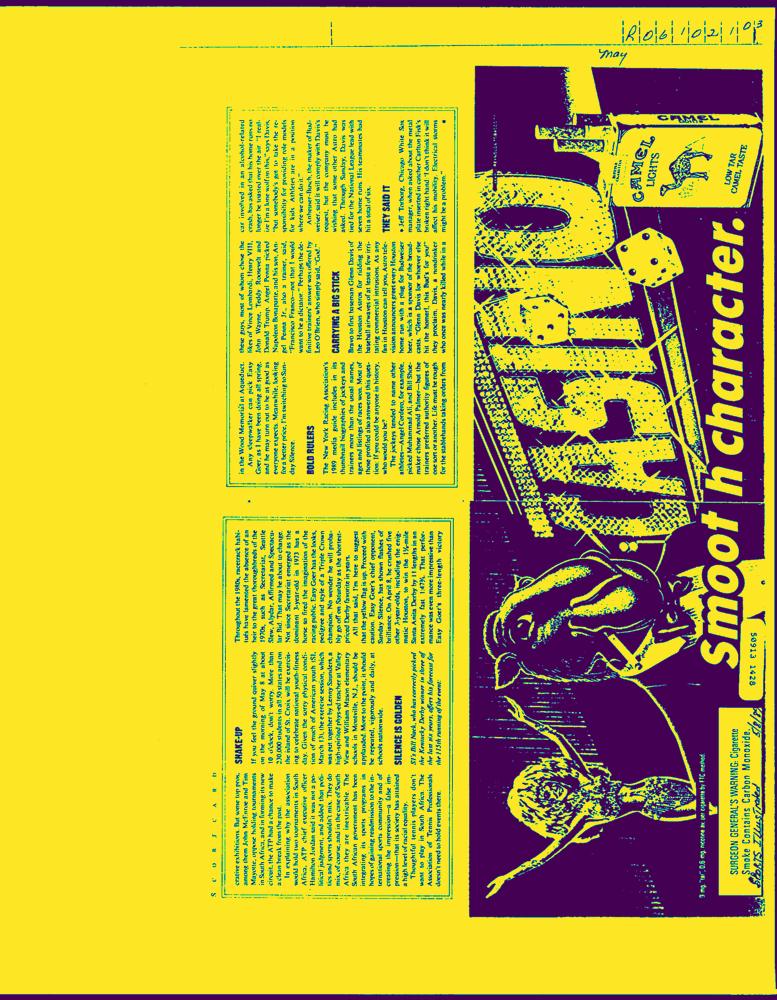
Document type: AD